Question: In what way does the history help explain the case?
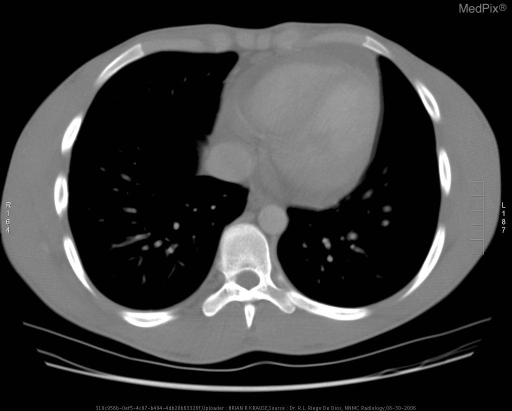
Answer: The patient's history of 21 year old man with a 2 month history of abdominal pain, weight loss, fevers, and chills. is key in understanding the case.